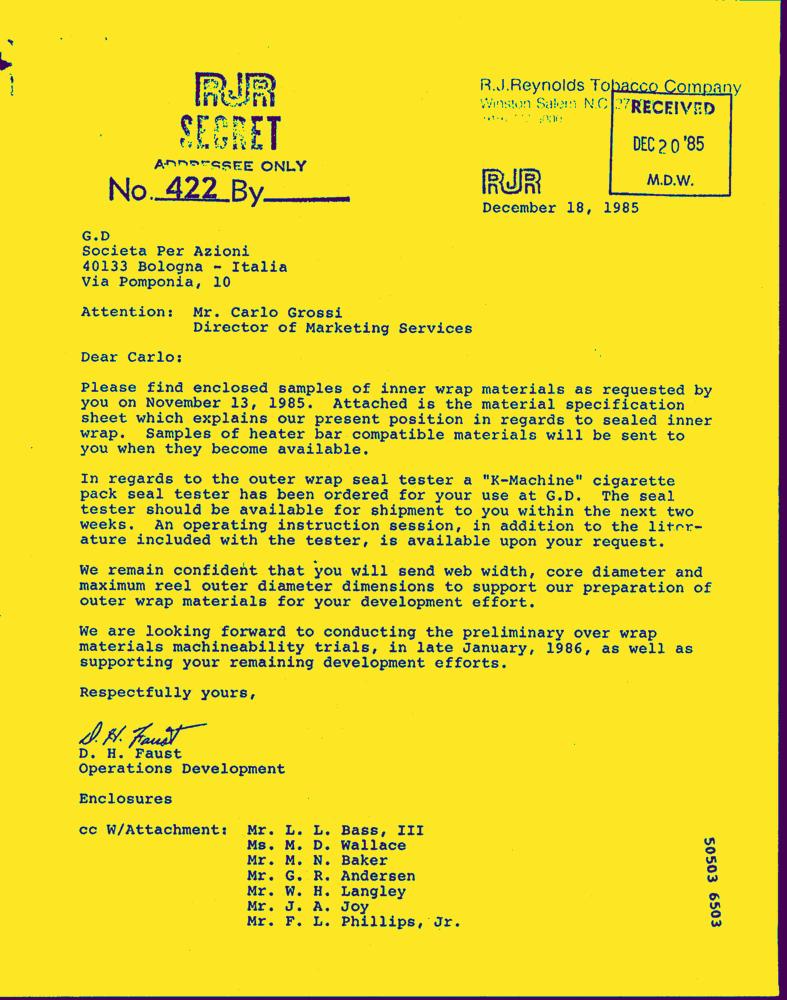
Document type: Letter-Doc